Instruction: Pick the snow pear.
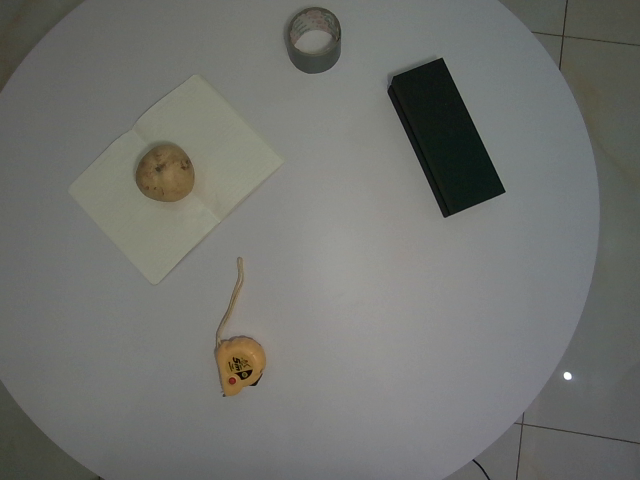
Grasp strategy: vertical